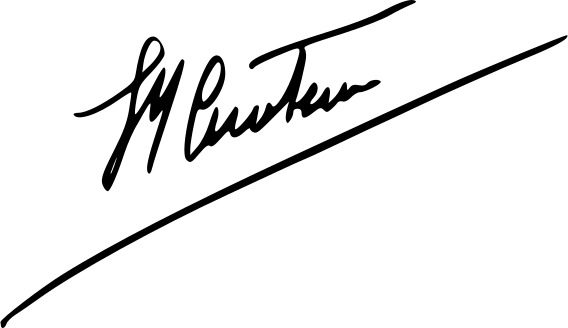
Signature of: jacques cousteau